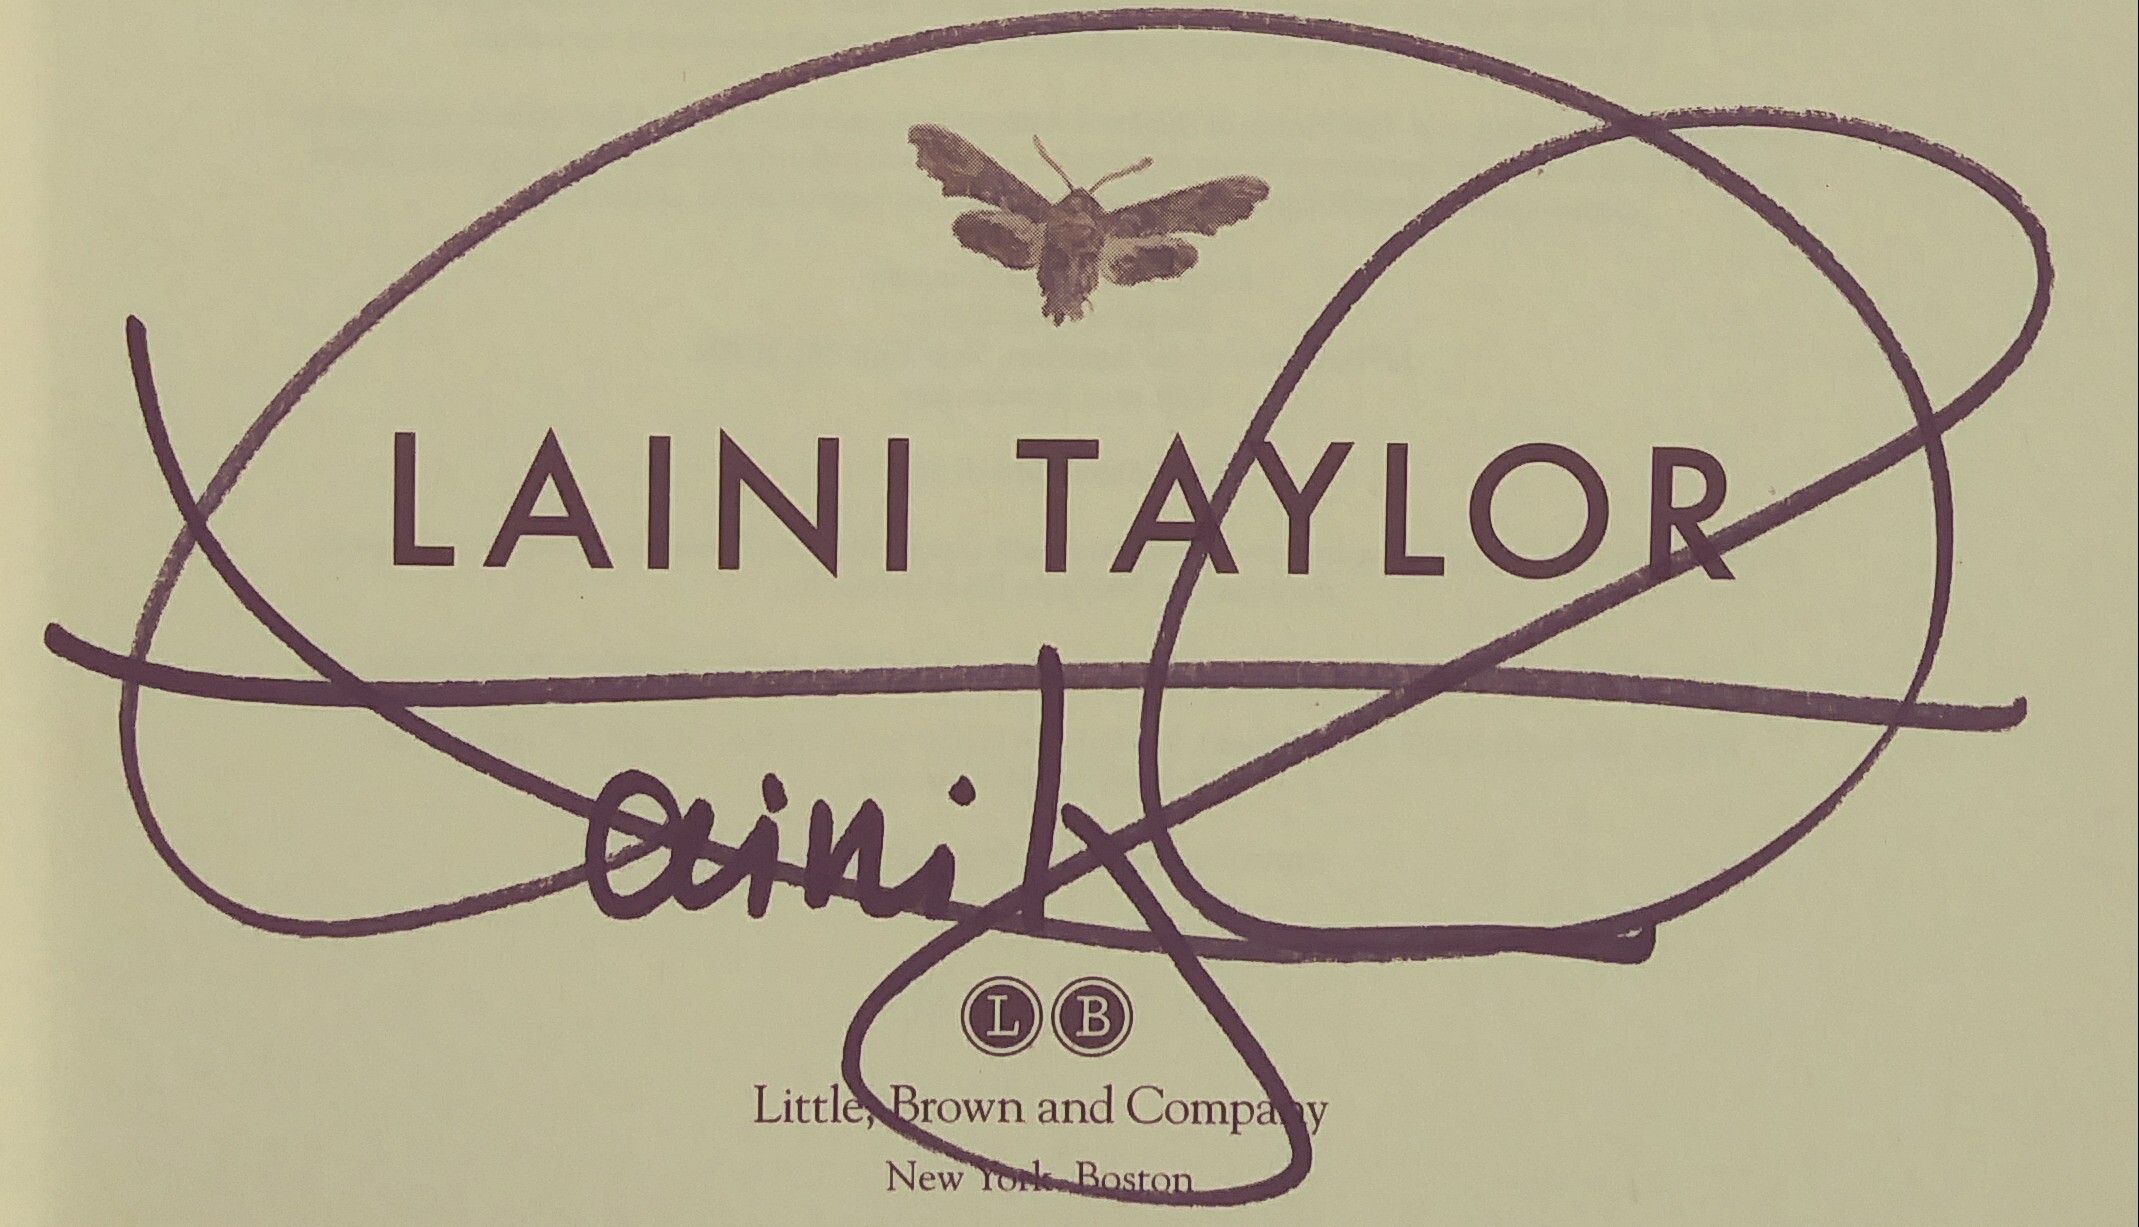
Signature of: laini taylor